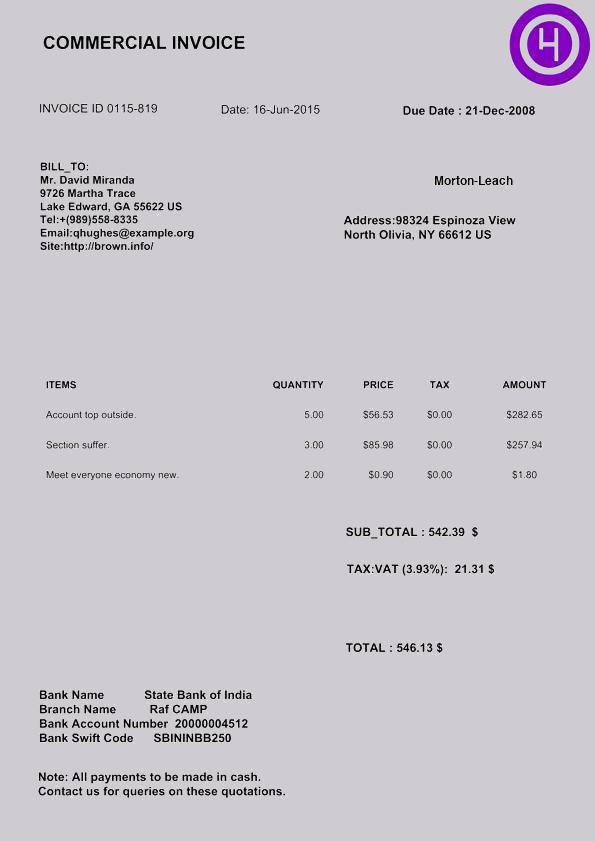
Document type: Invoice